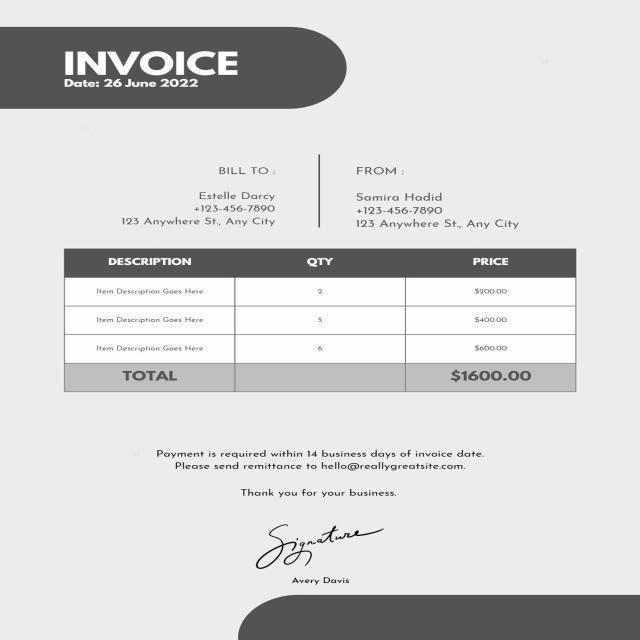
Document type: Invoice